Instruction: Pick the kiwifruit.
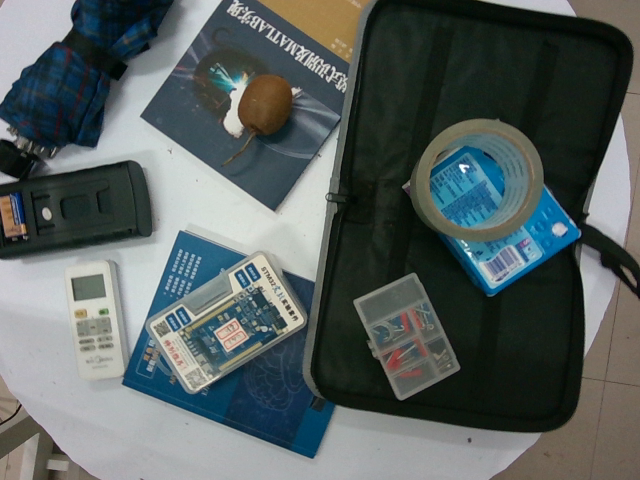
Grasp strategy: vertical